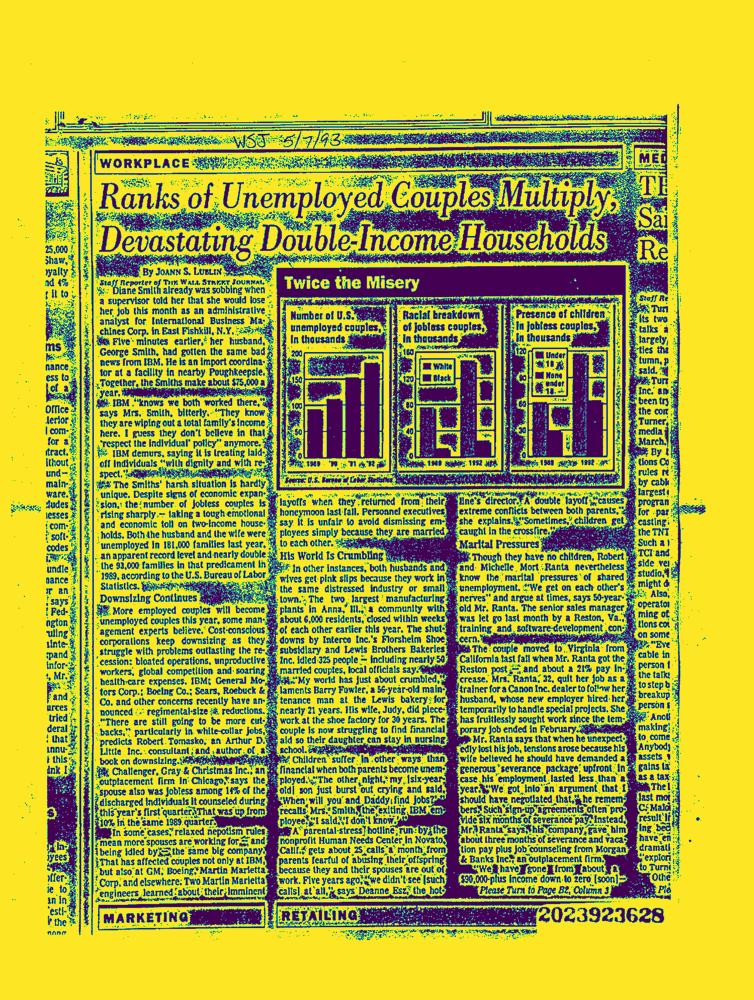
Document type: News-Article